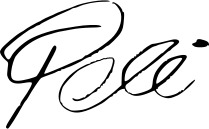
Signature of: pelé